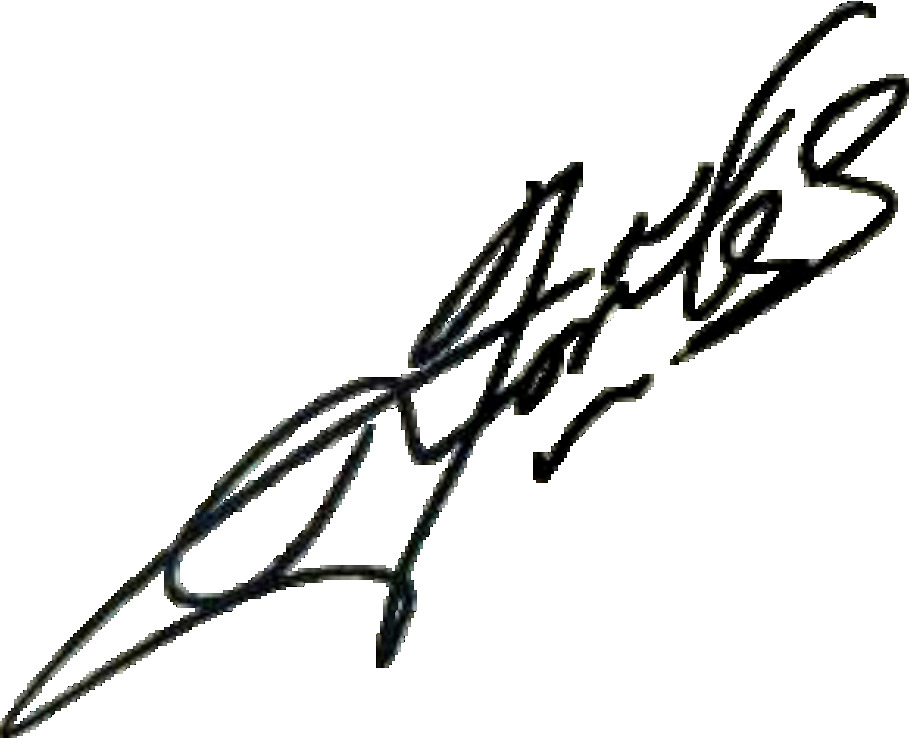
Signature of: emomali rahmon